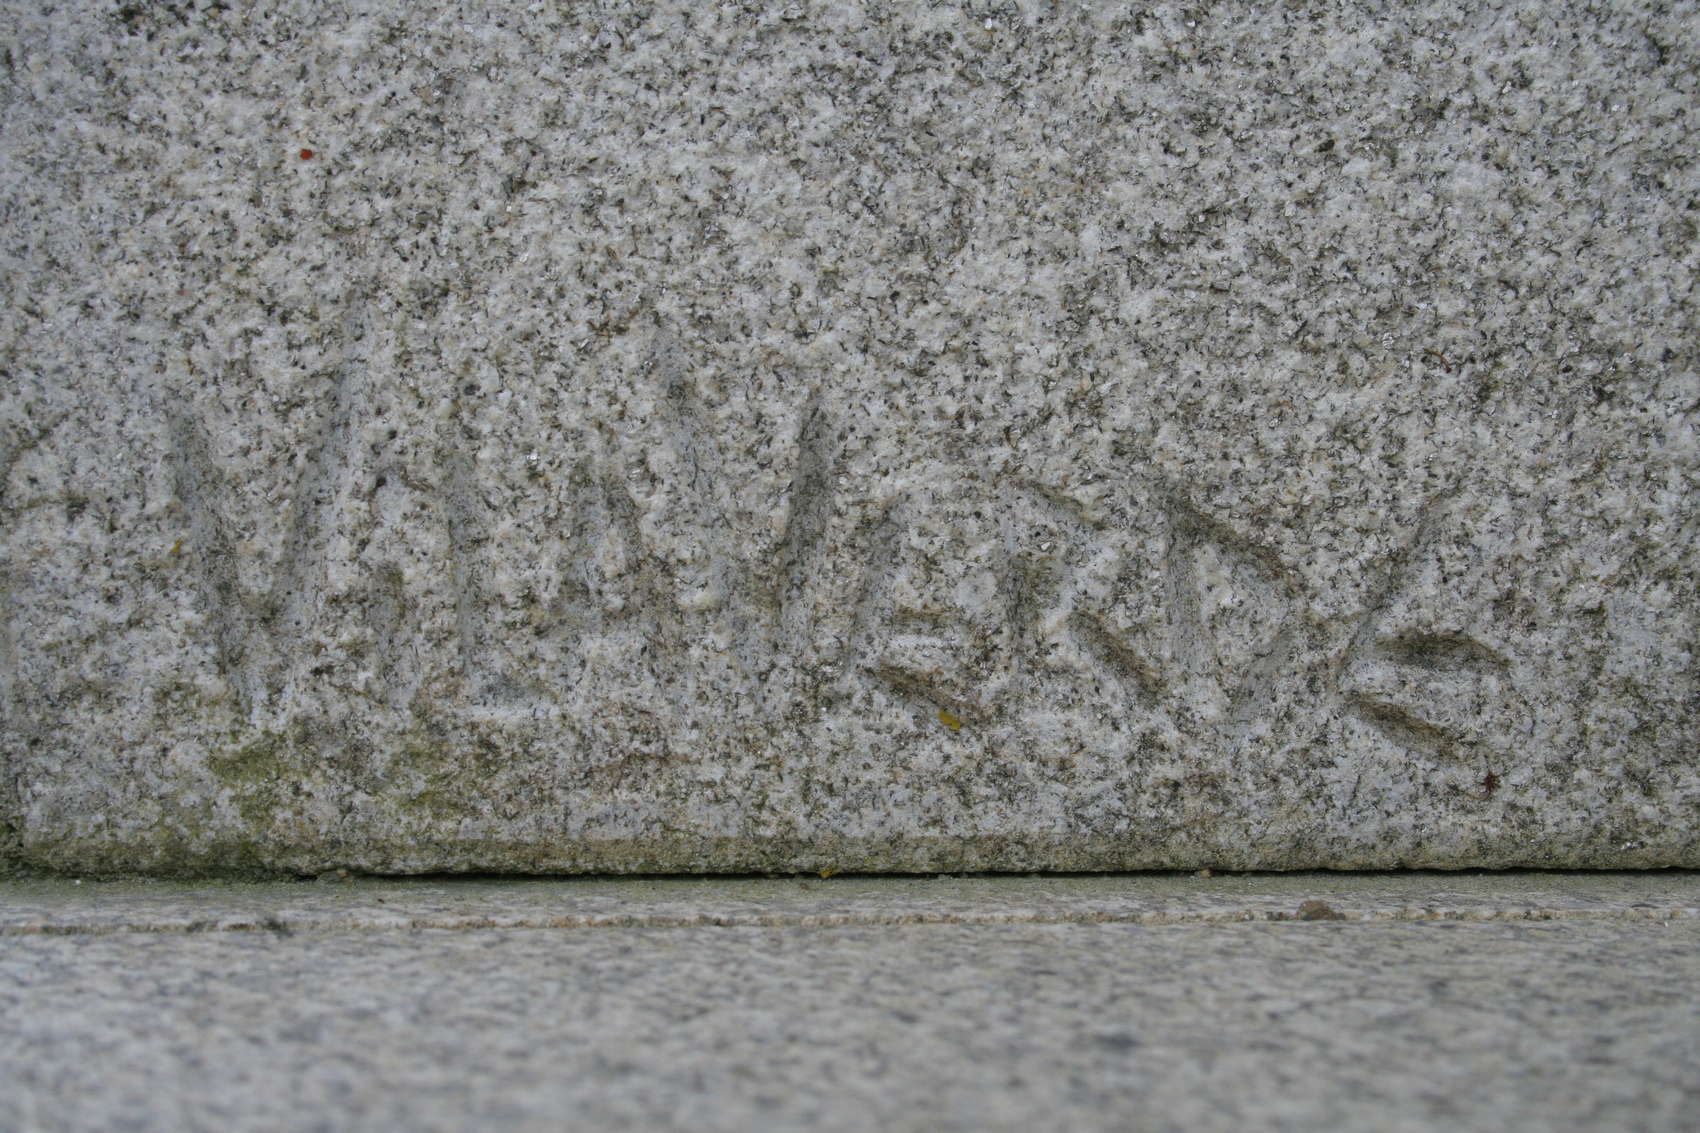
Signature of: manuel vilaverde